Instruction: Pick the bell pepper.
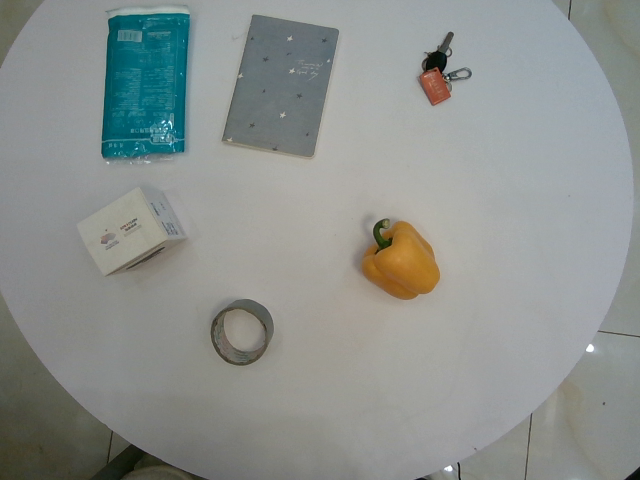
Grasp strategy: vertical